Question: How is the property described in the document?
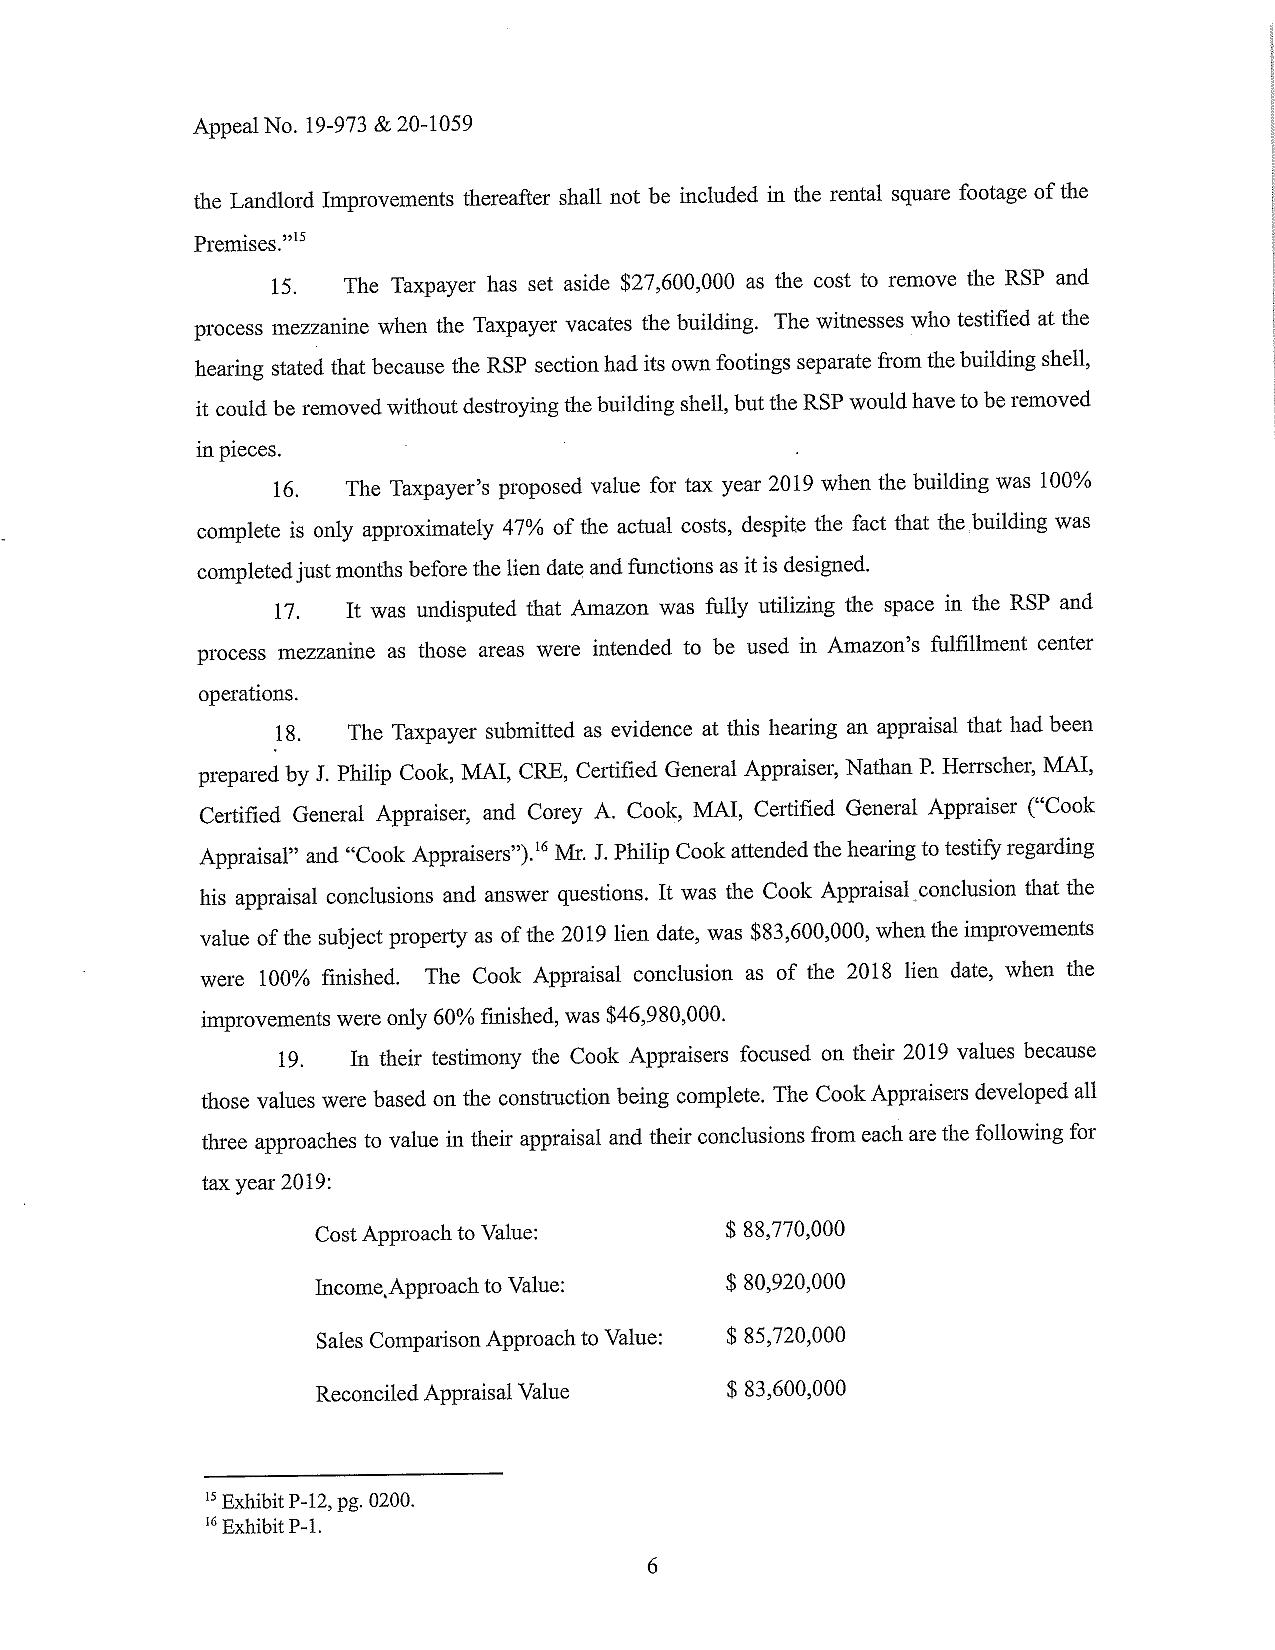
Answer: "building with RSP and process mezzanine area used for Amazon's fulfillment center operations"